Question: What might the diagnosis be?
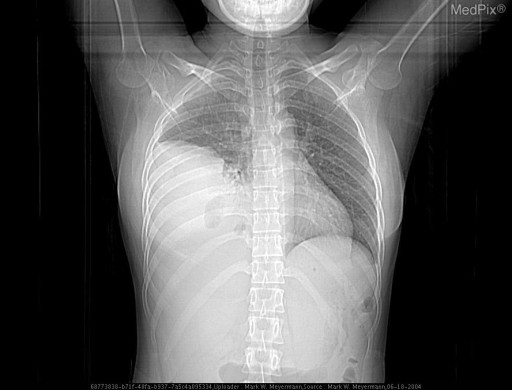
Answer: The possible diagnosis includes Primary Lung CA, Infection, Lymphoma, Pleuropulmonary Blastoma, Malignant Fibrous Histiocytoma, Neuroblastoma, Synovial Sarcoma, Extraskeletal Myxoid Chondrosarcoma , Pseudomesotheliomatous Angiosarcoma.